Question: In what way does the history help explain the case?
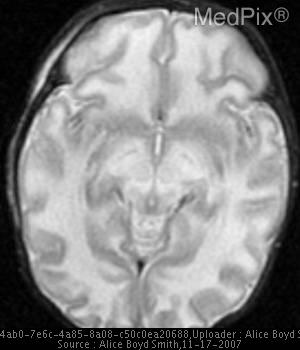
Answer: The patient's history of 1 week old baby boy with poor feeding, now developing increasing vomiting.  His mother reports a strange odor to his urine. is key in understanding the case.